Question: What is the address or location of the property listed in the document?
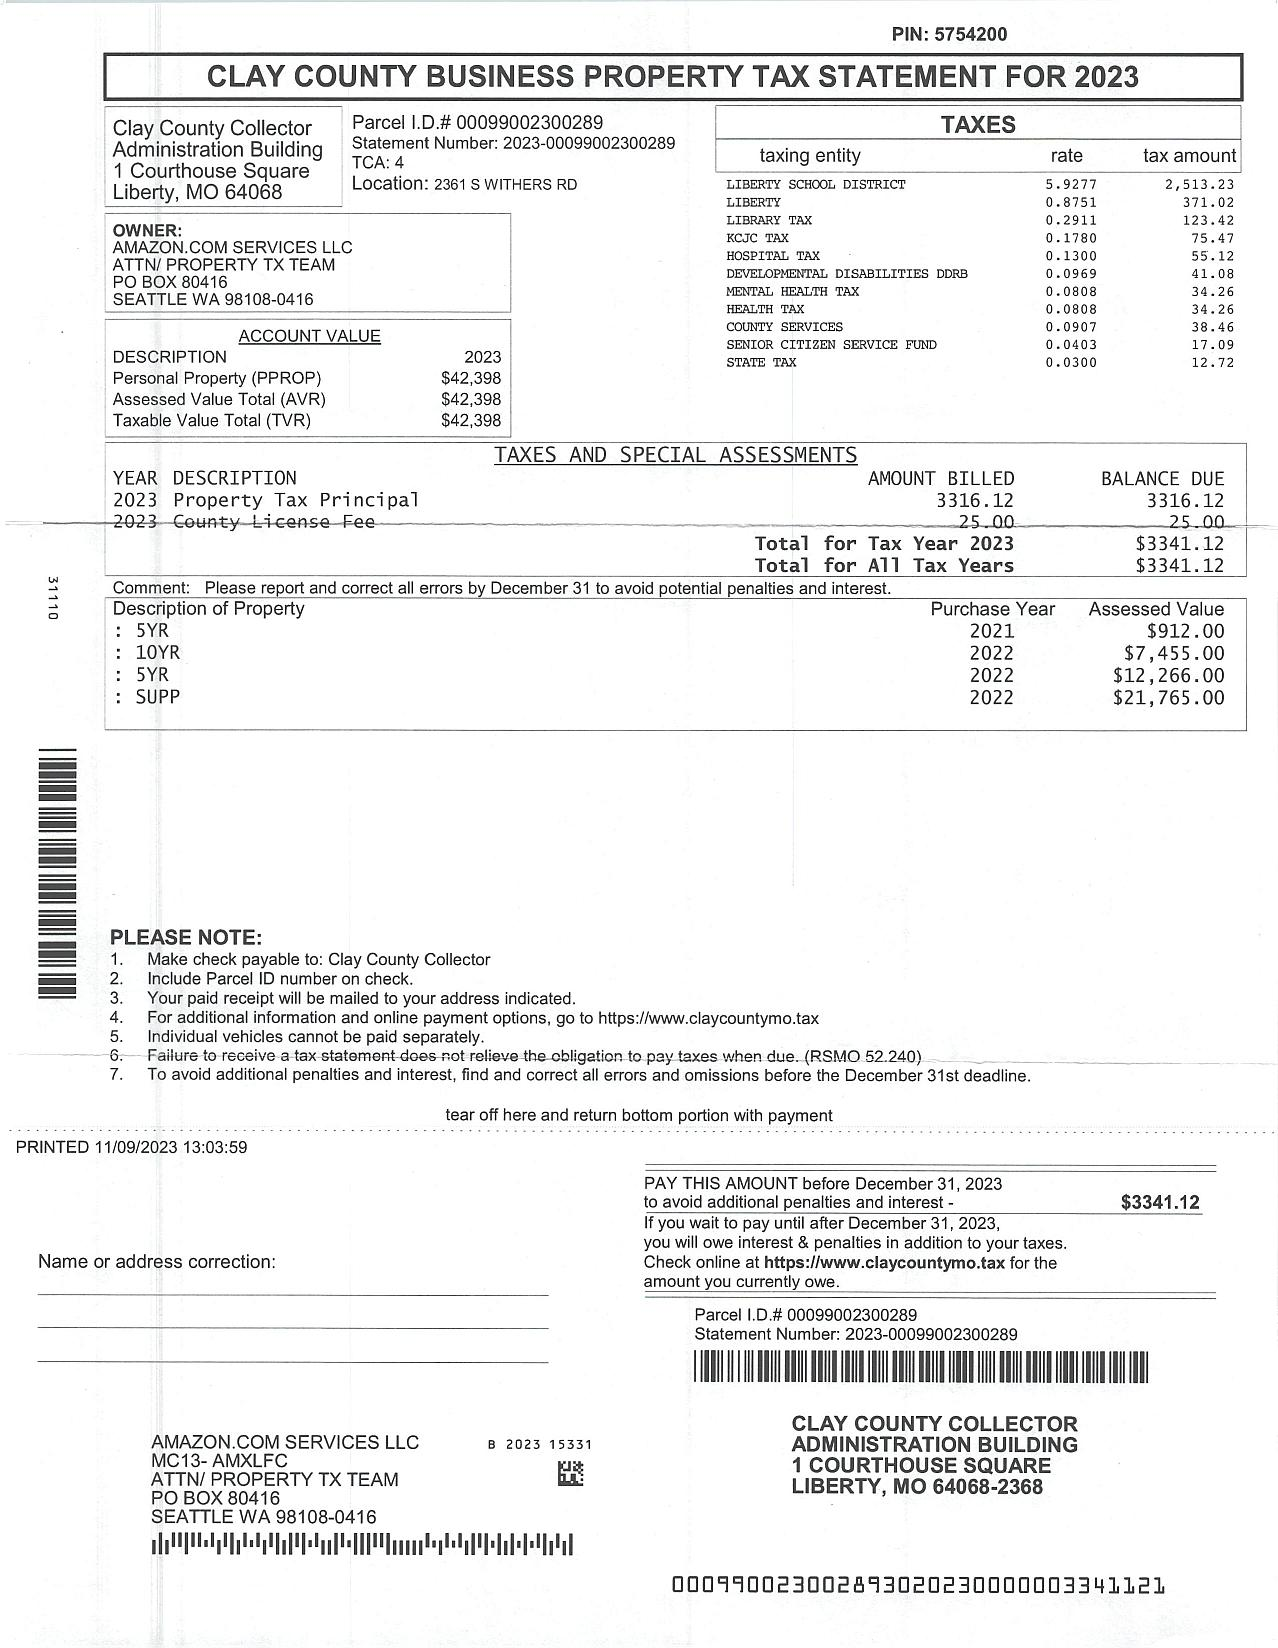
Answer: "2361 S WITHERS RD"